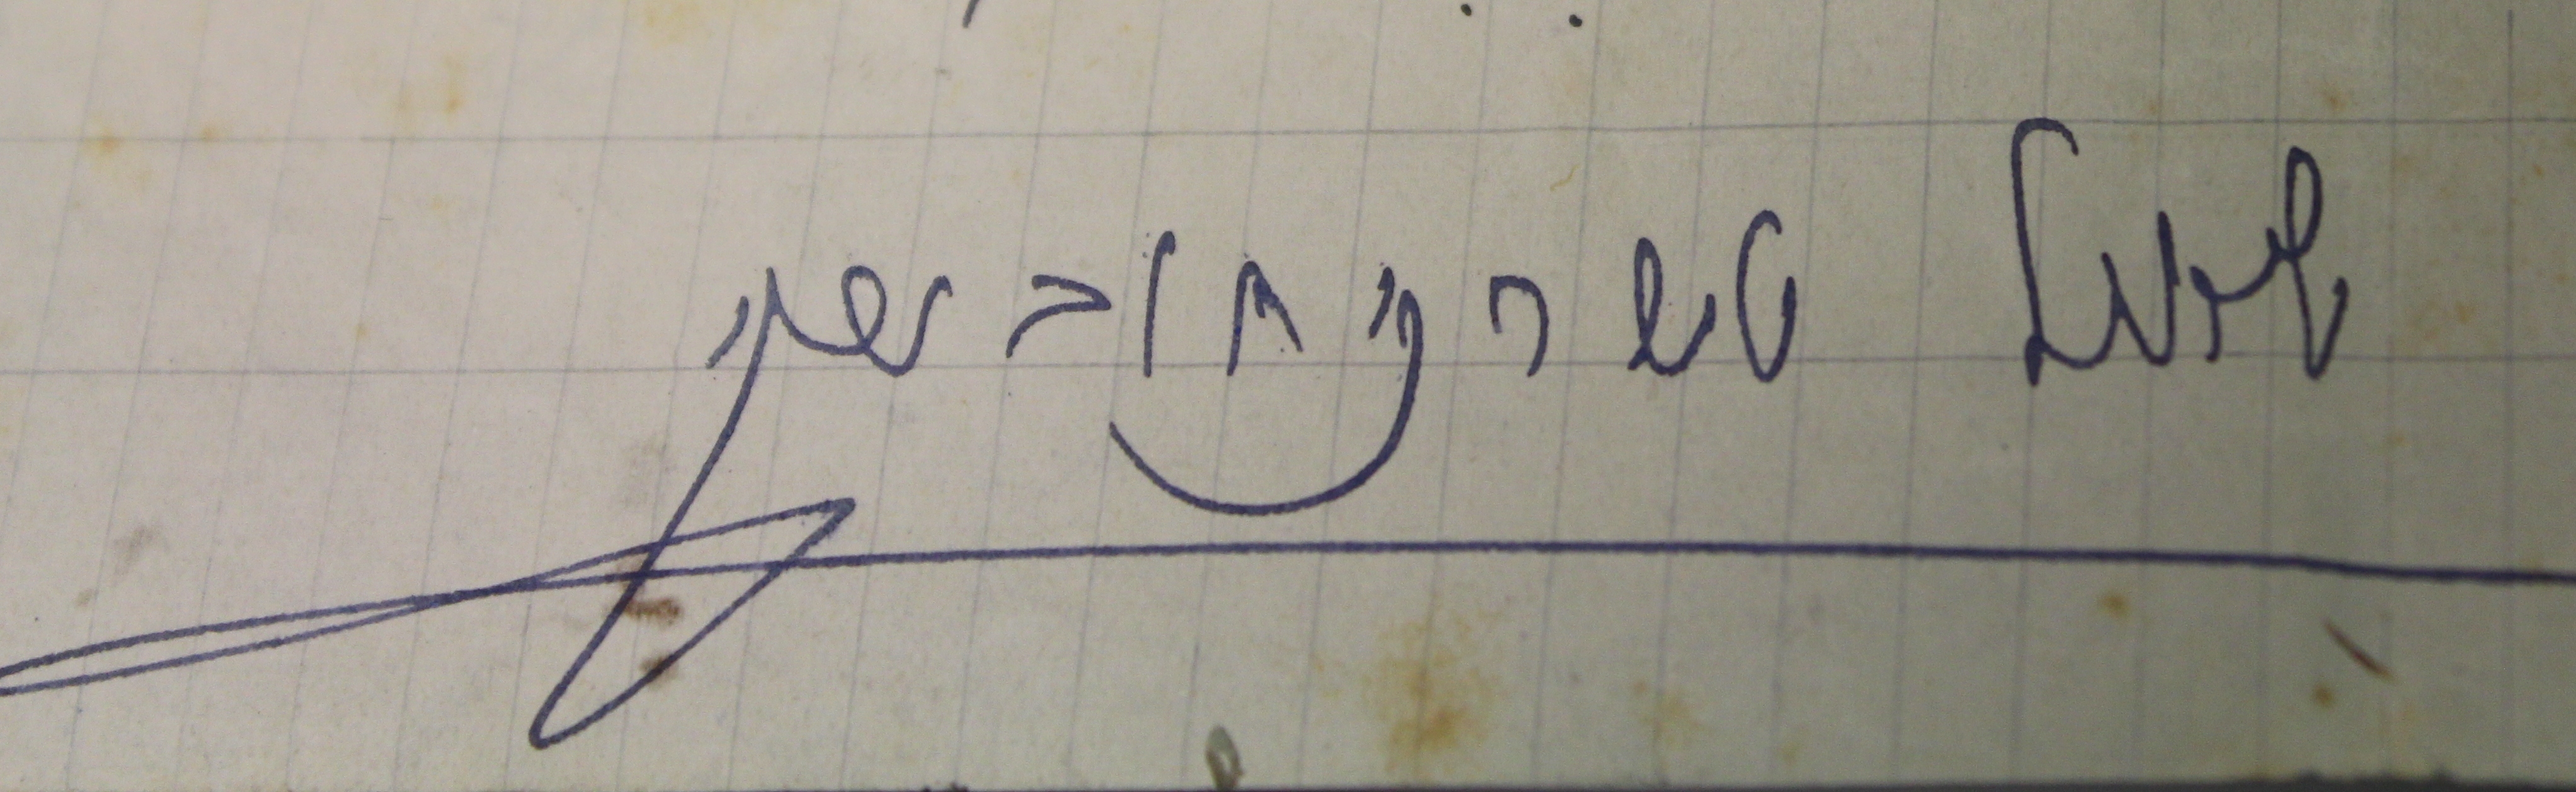
Signature of: shaul tchernichovsky